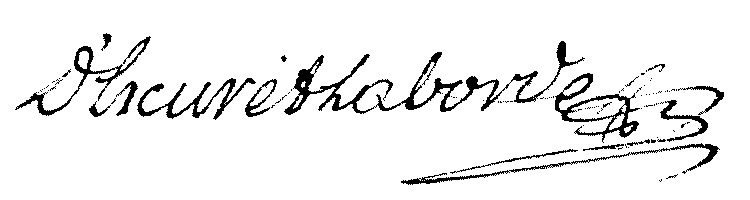
Signature of: jean d escuret laborde